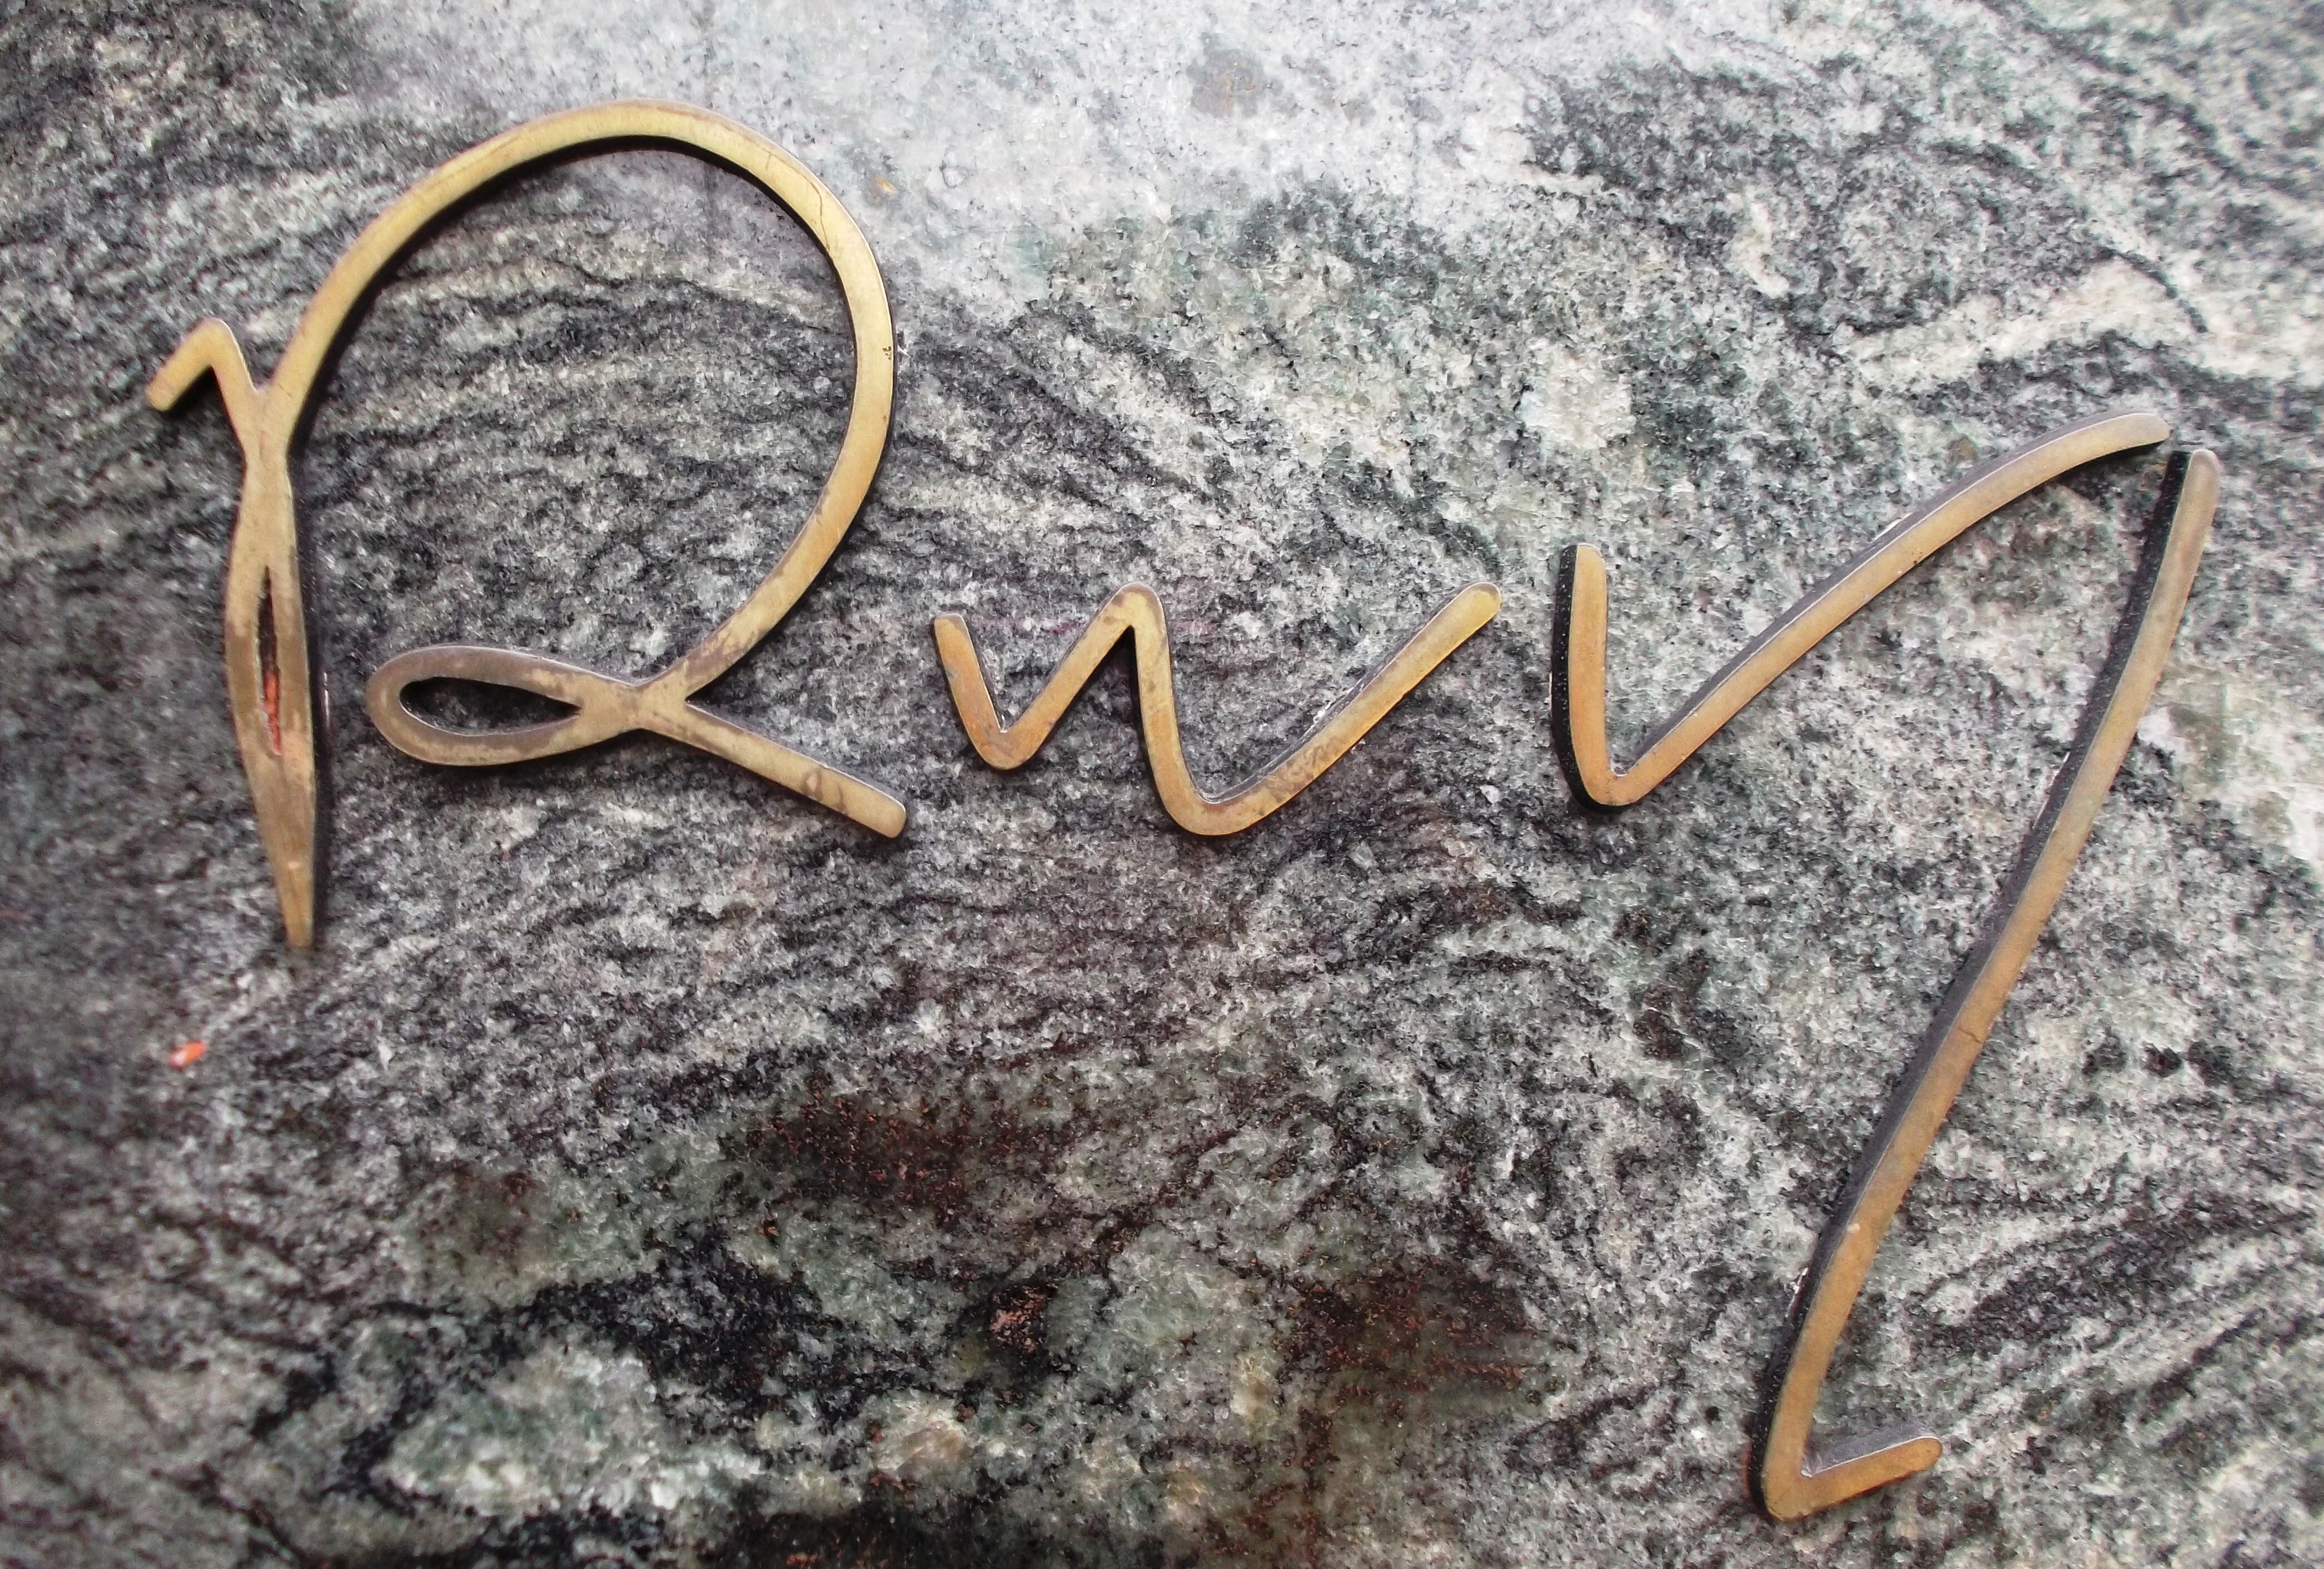
Signature of: raimundo wall ferraz